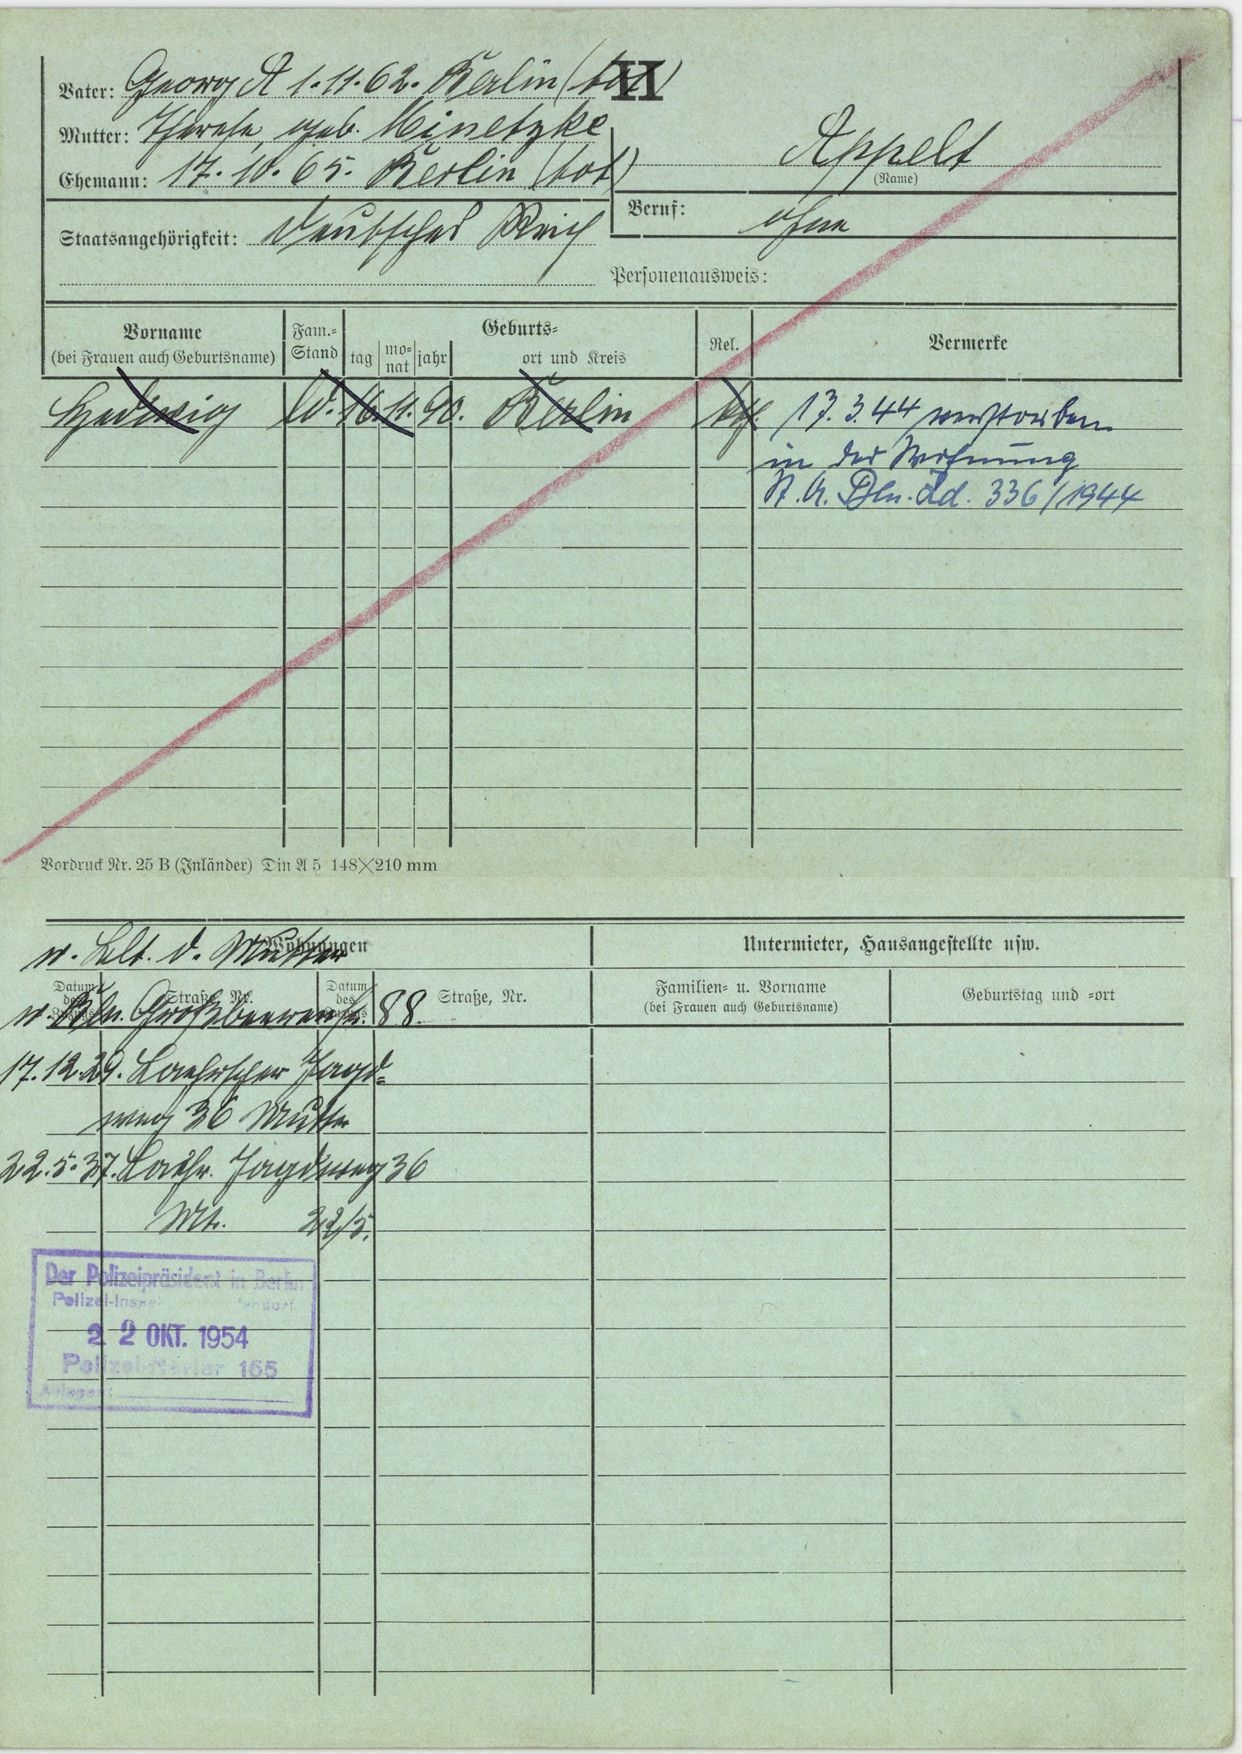
Appelt